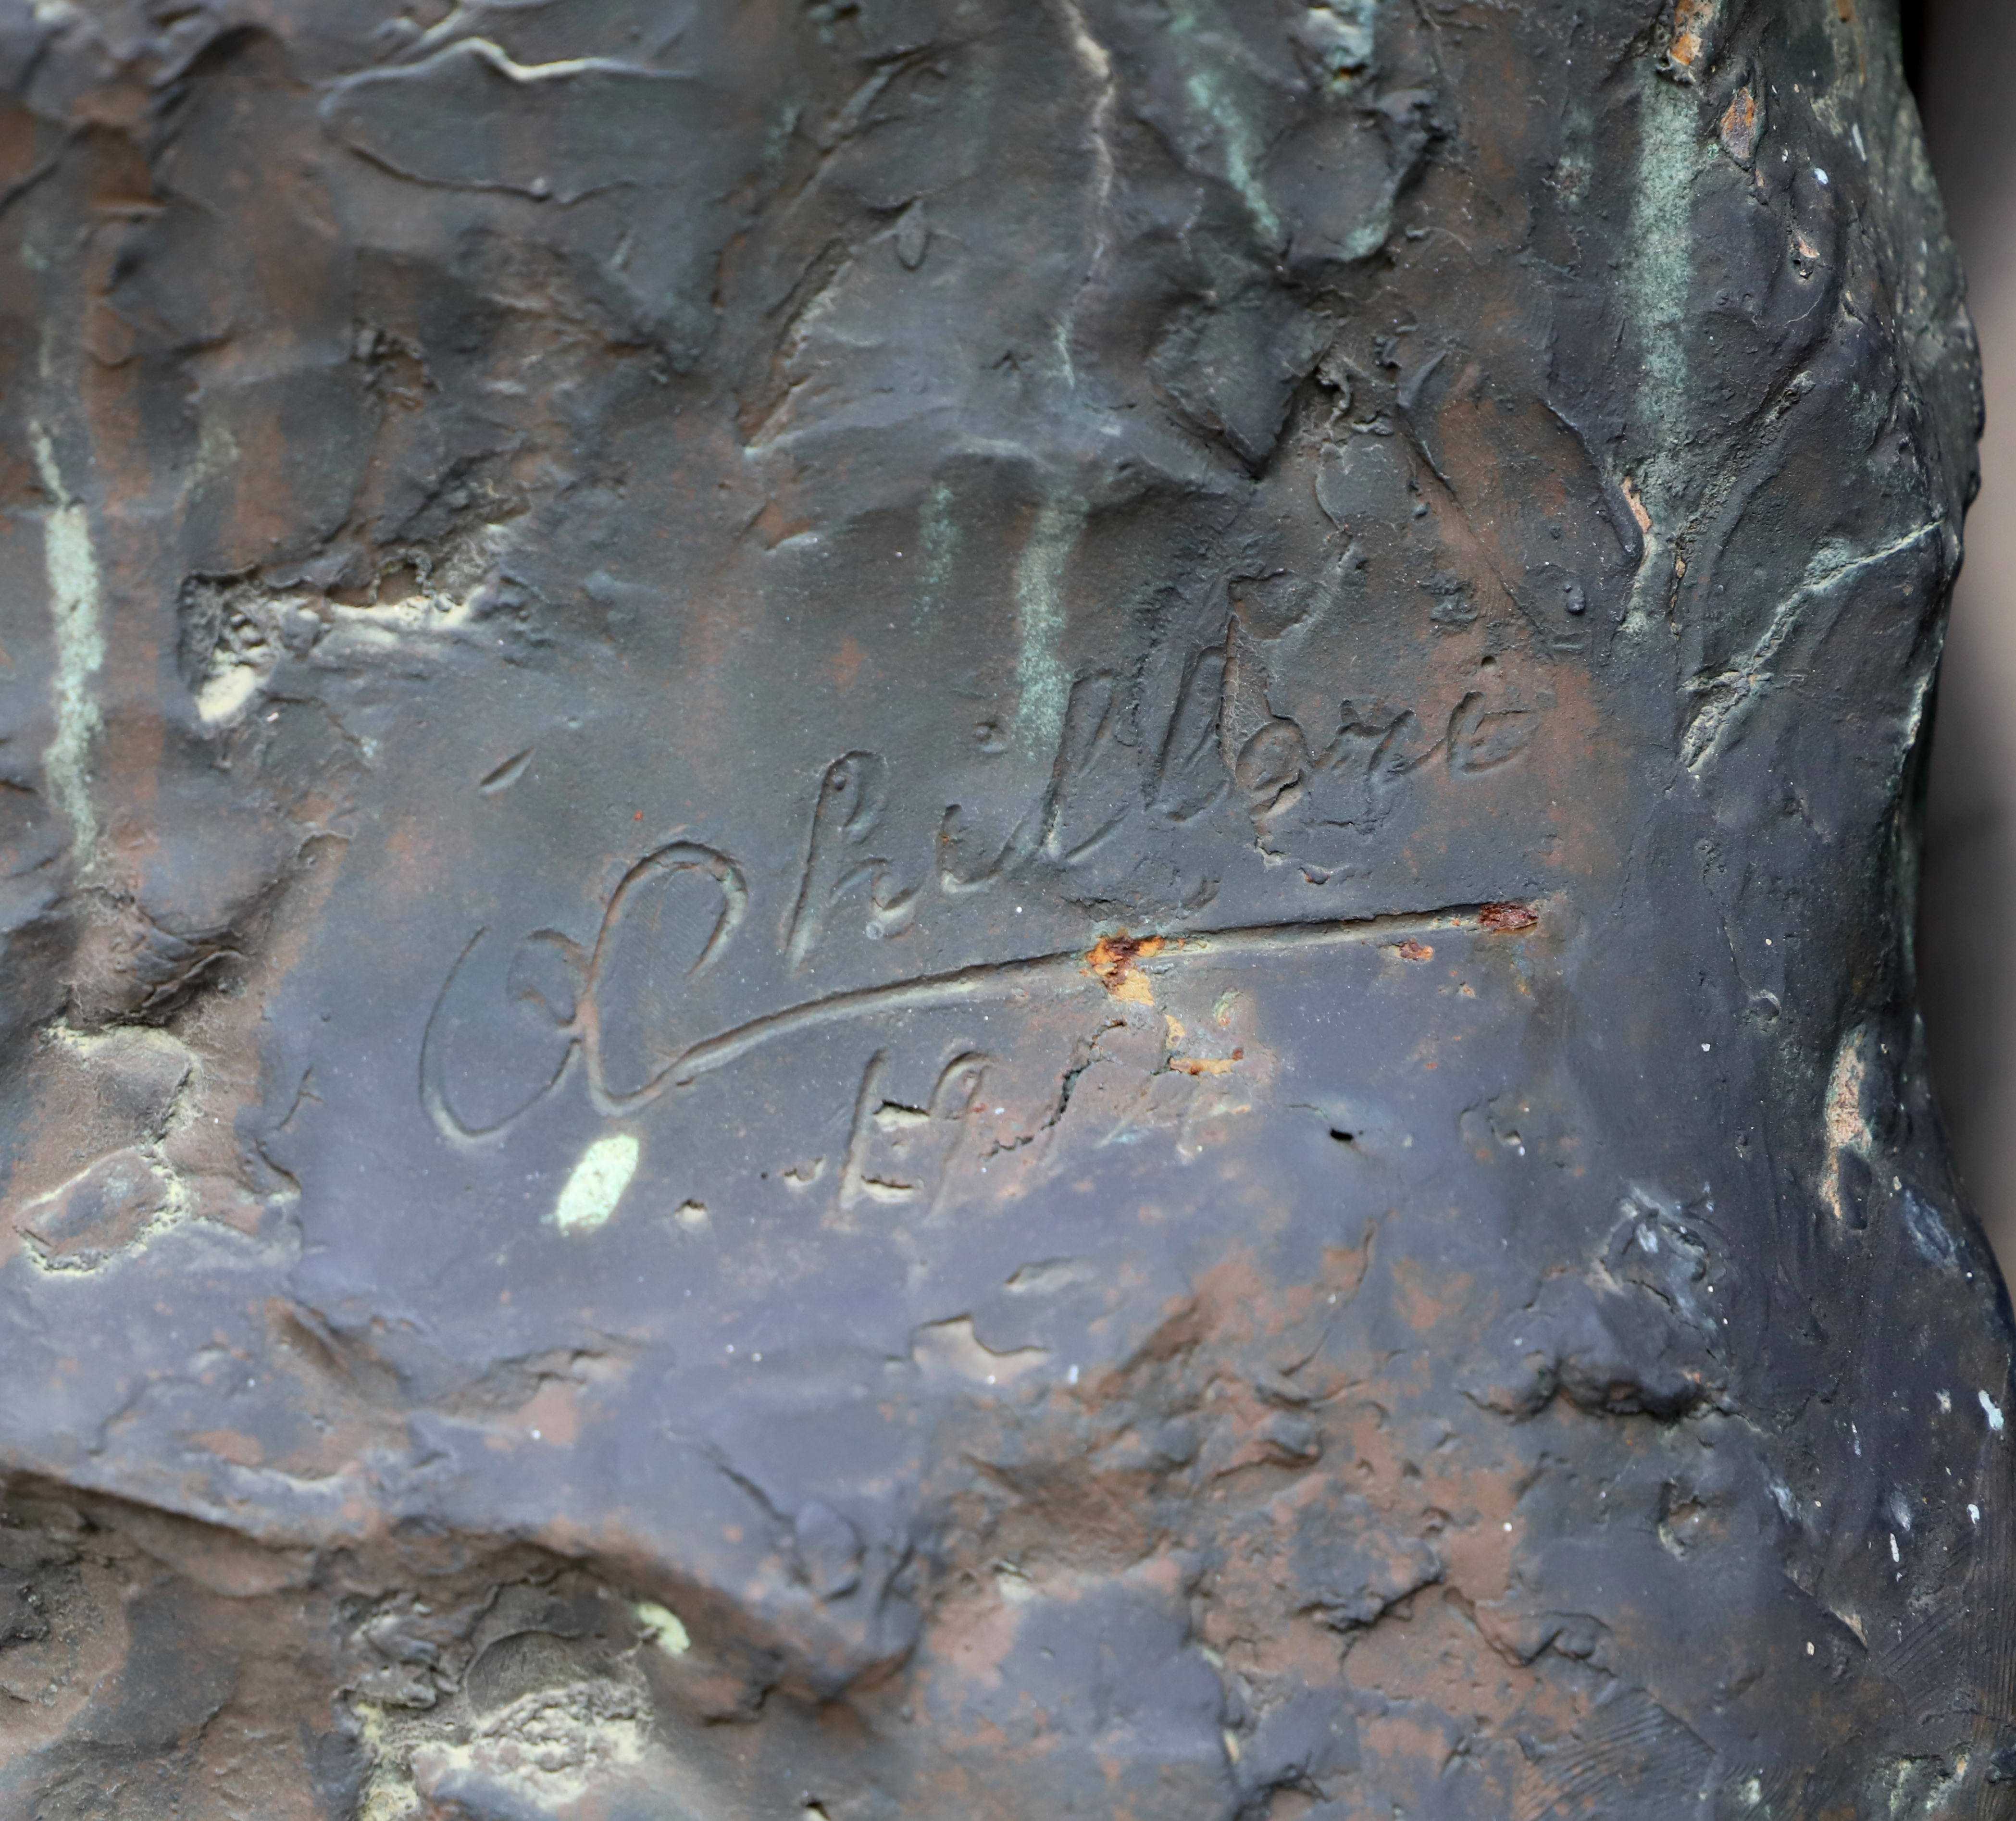
Signature of: oreste chilleri